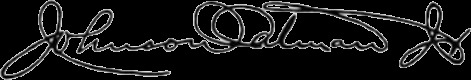
Signature of: johnson oatman jr